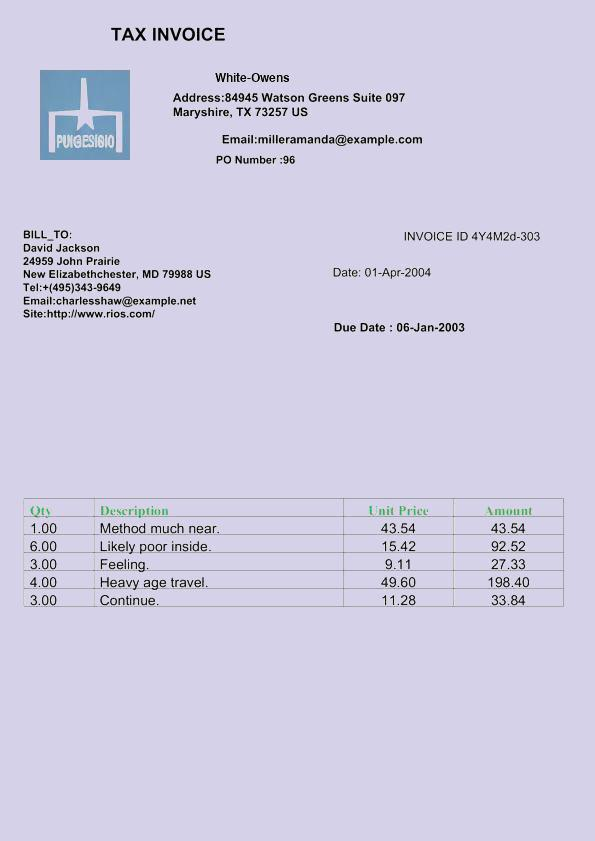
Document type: Invoice